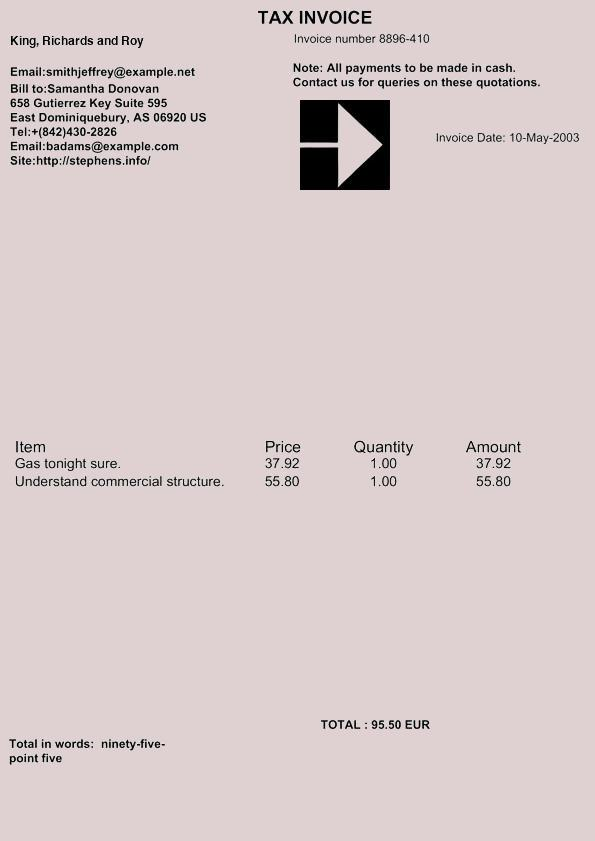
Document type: Invoice